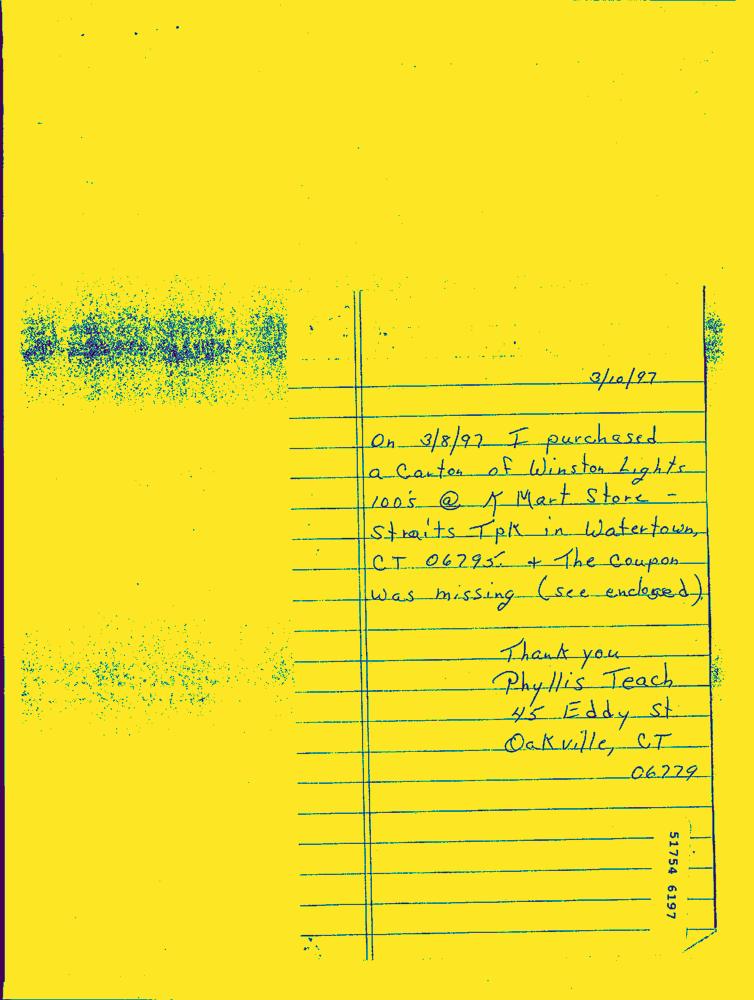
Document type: Hand-Written